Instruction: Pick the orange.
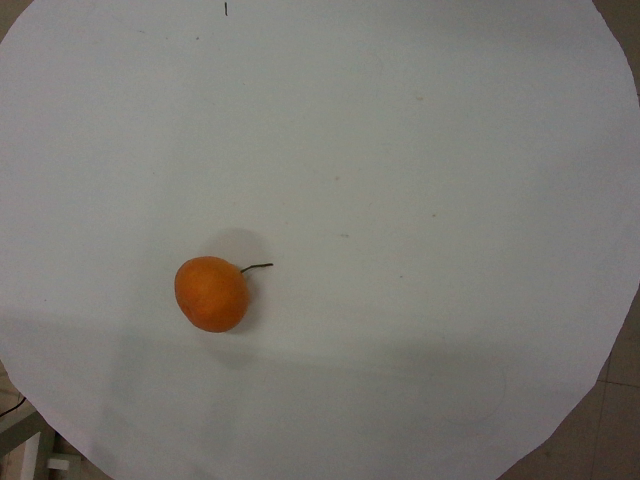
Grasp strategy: vertical